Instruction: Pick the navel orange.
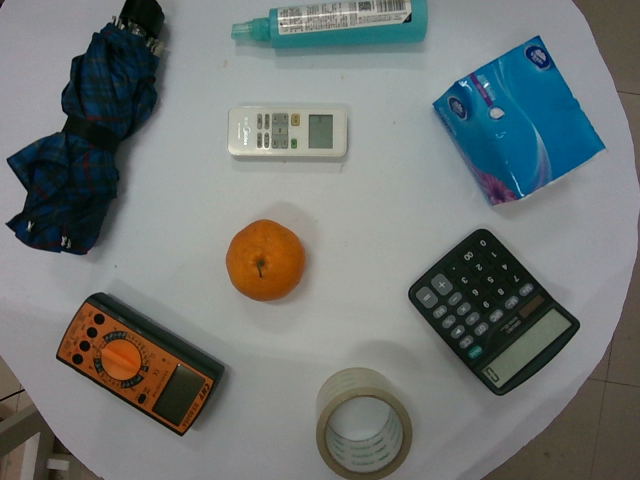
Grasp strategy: vertical